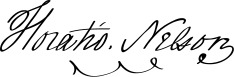
Signature of: horatio nelson